Question: What type of tax is indicated in the document, personal property or real estate?
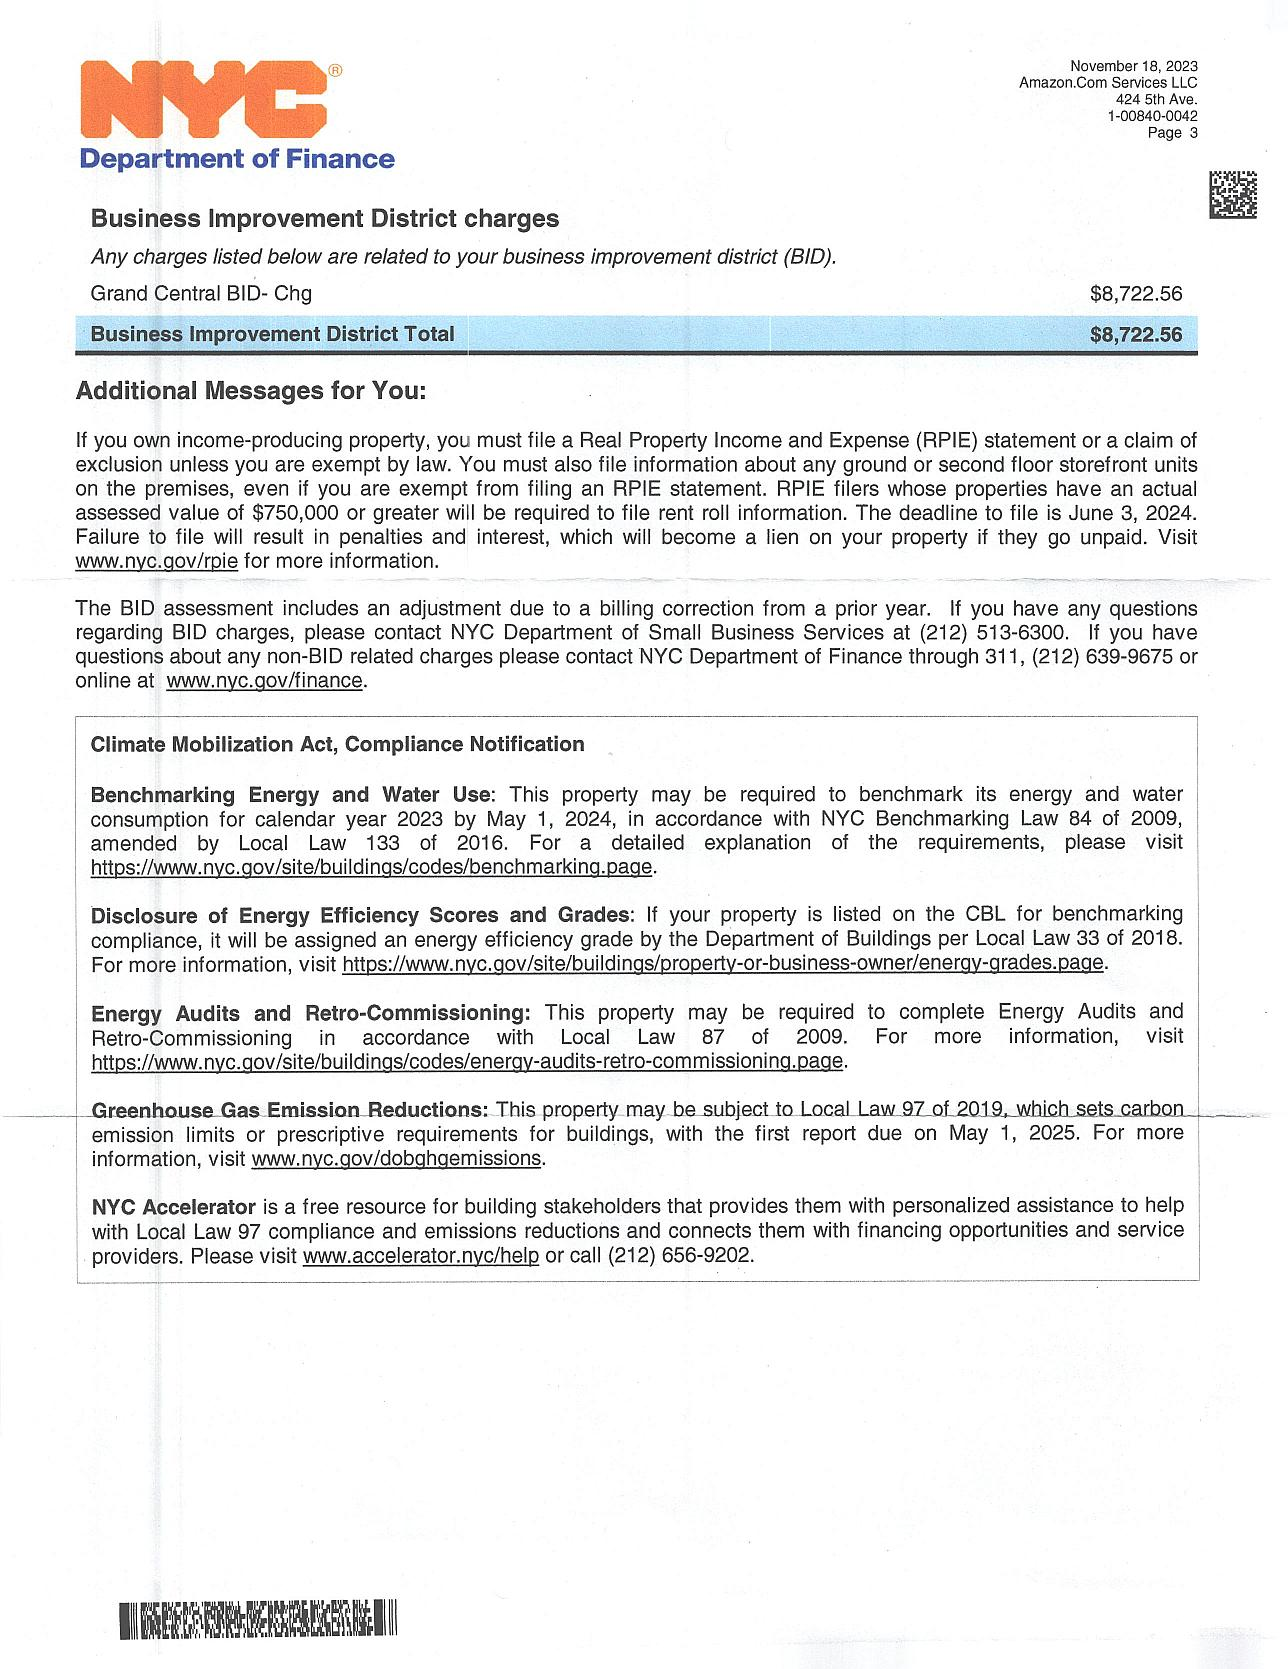
Answer: "Business Improvement District (BID) charges"